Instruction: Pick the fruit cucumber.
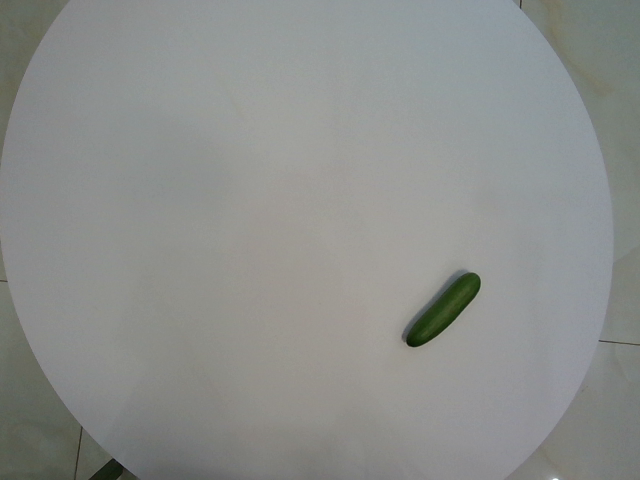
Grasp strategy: vertical